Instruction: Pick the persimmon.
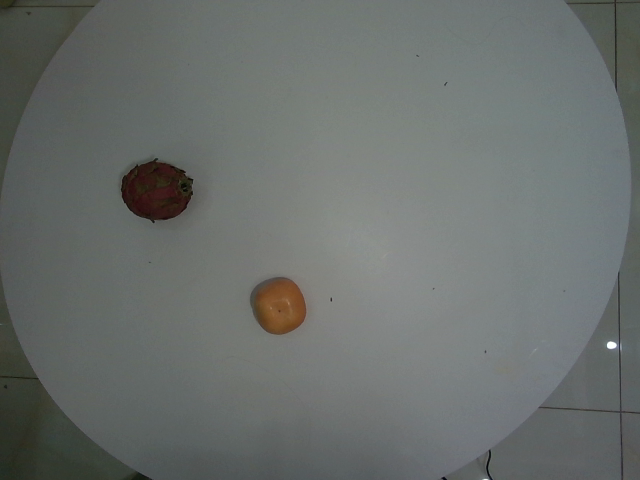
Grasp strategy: vertical